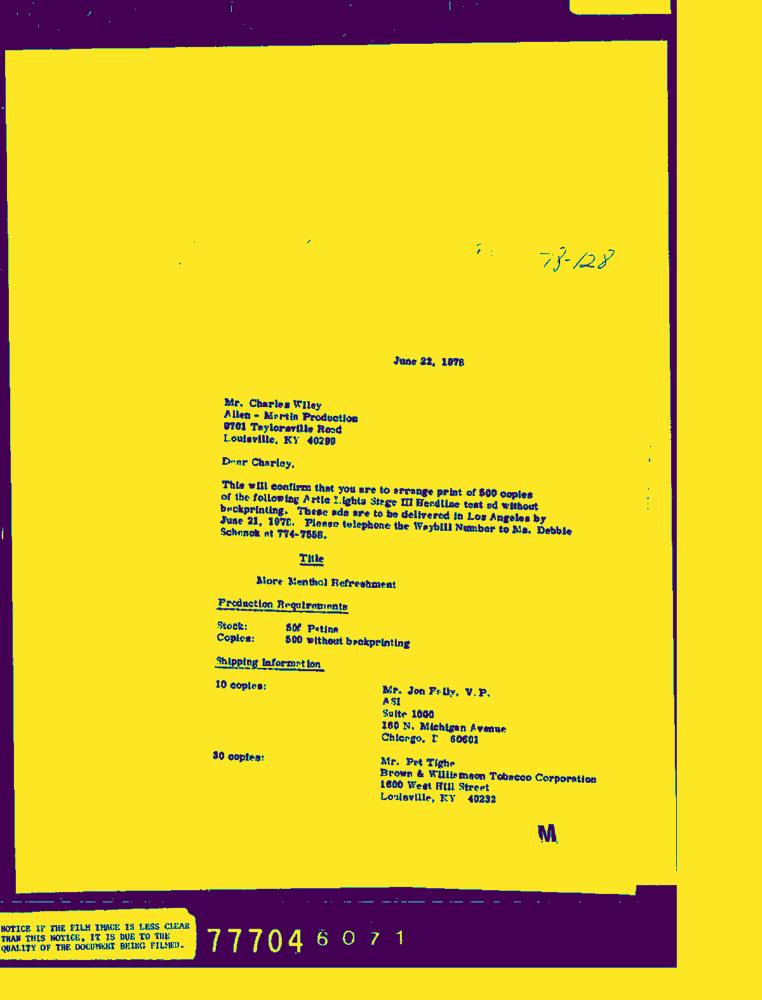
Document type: Letter-Doc